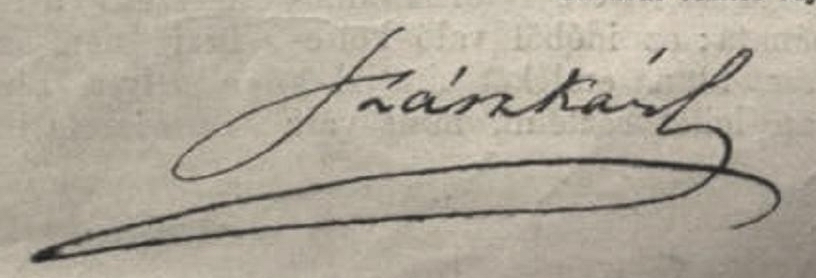
Signature of: károly szász